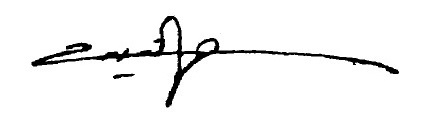
Signature of: khayr al dīn wānli